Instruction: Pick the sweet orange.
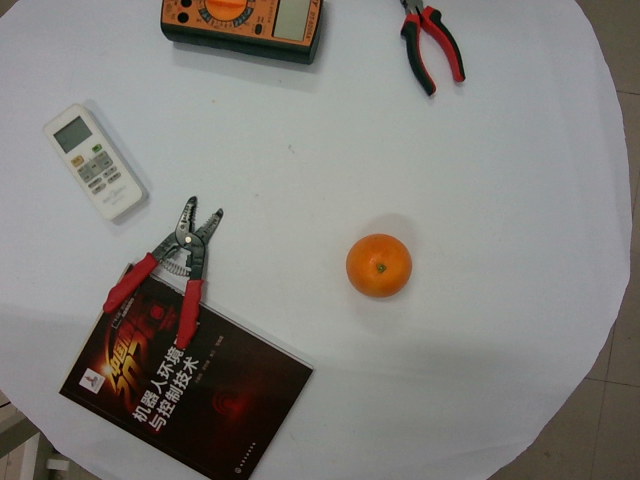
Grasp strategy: vertical